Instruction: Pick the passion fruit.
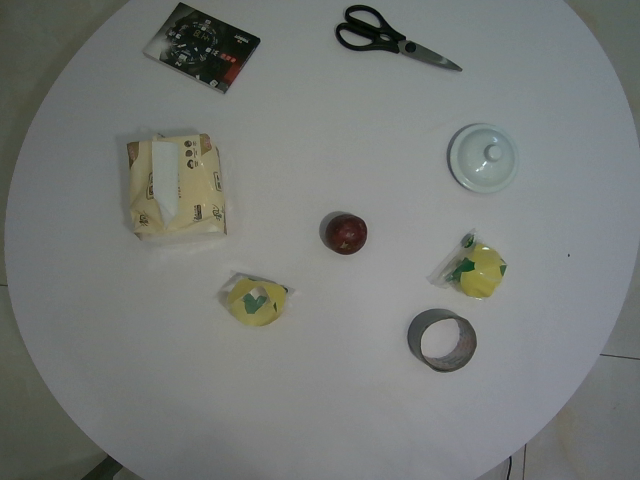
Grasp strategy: vertical